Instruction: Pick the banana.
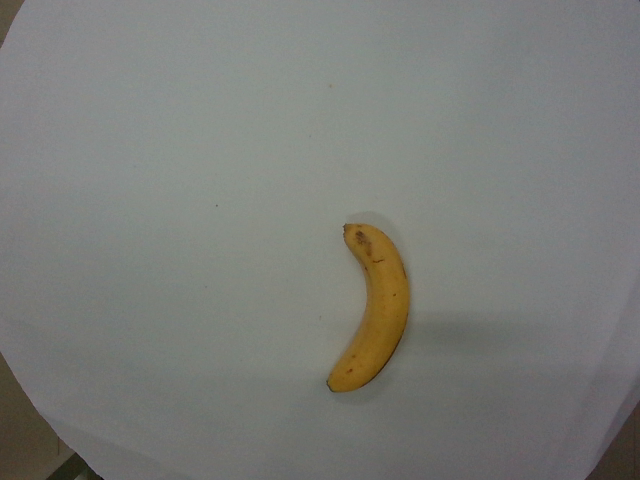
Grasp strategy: vertical